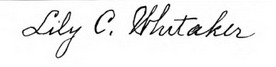
Signature of: lily c whitaker